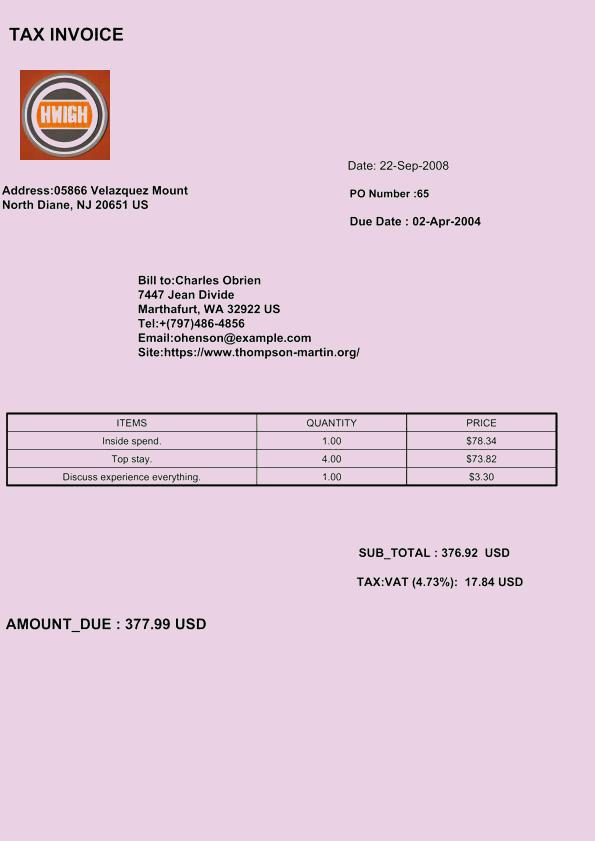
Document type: Invoice